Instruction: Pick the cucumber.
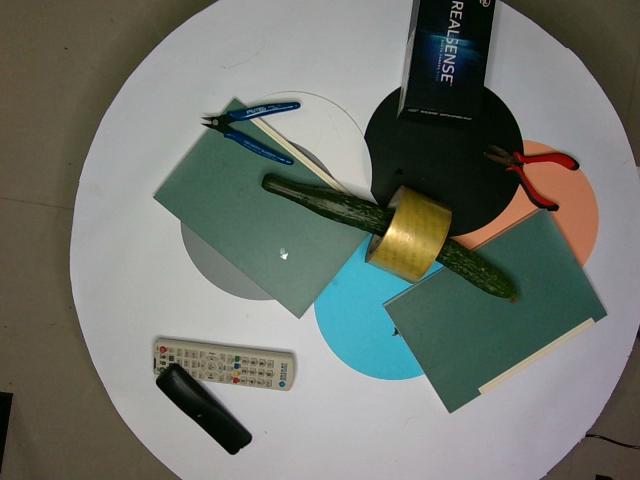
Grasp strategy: vertical